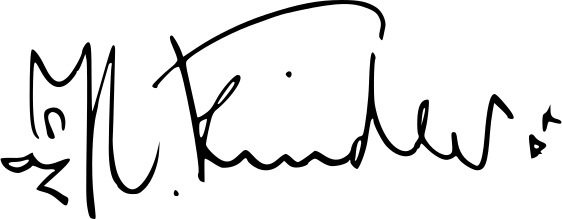
Signature of: trixini